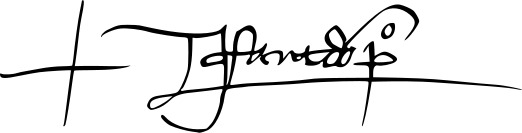
Signature of: peter duke of coimbra